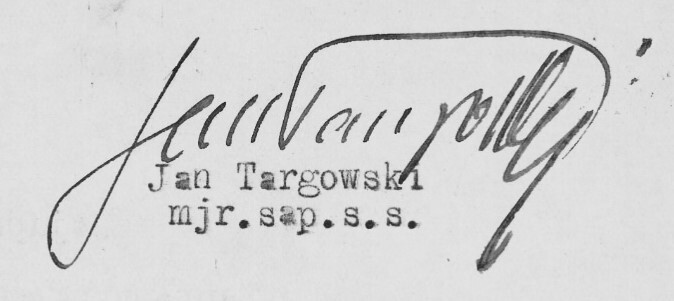
Signature of: jan targowski